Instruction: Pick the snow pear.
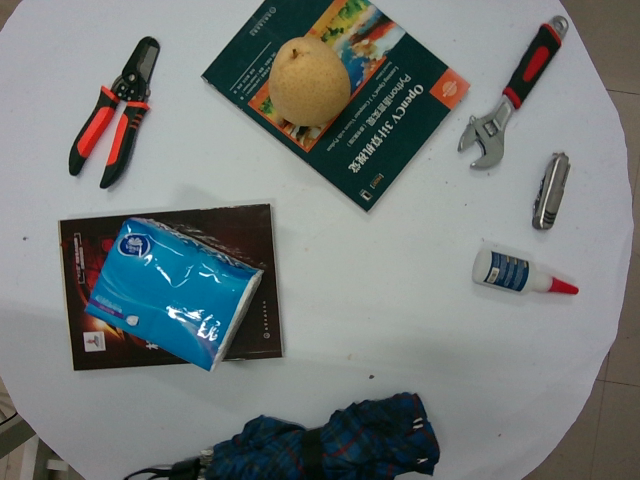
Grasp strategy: vertical